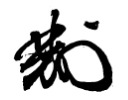
Signature of: matsukata masayoshi